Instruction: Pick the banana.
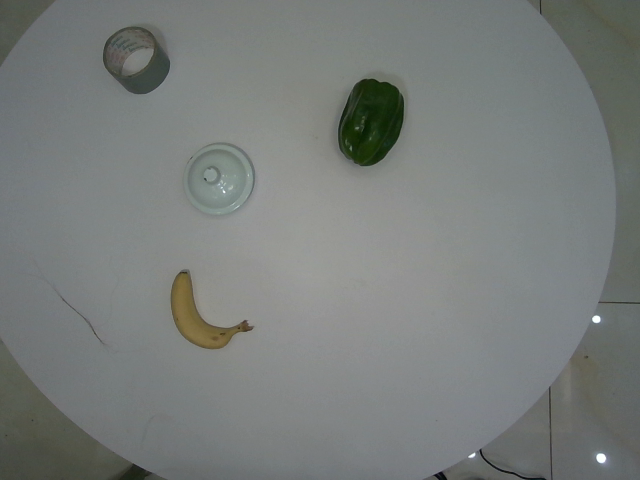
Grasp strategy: vertical